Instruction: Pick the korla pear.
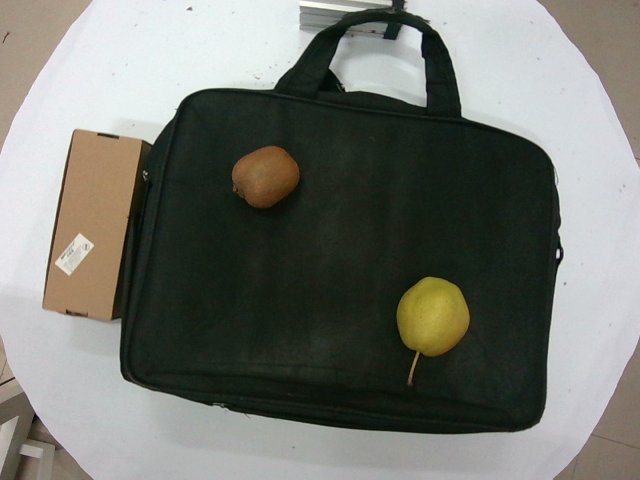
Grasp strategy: vertical